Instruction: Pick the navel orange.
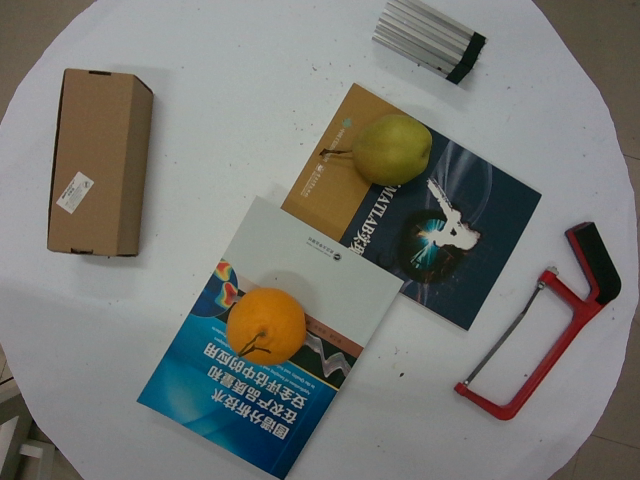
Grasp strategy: vertical